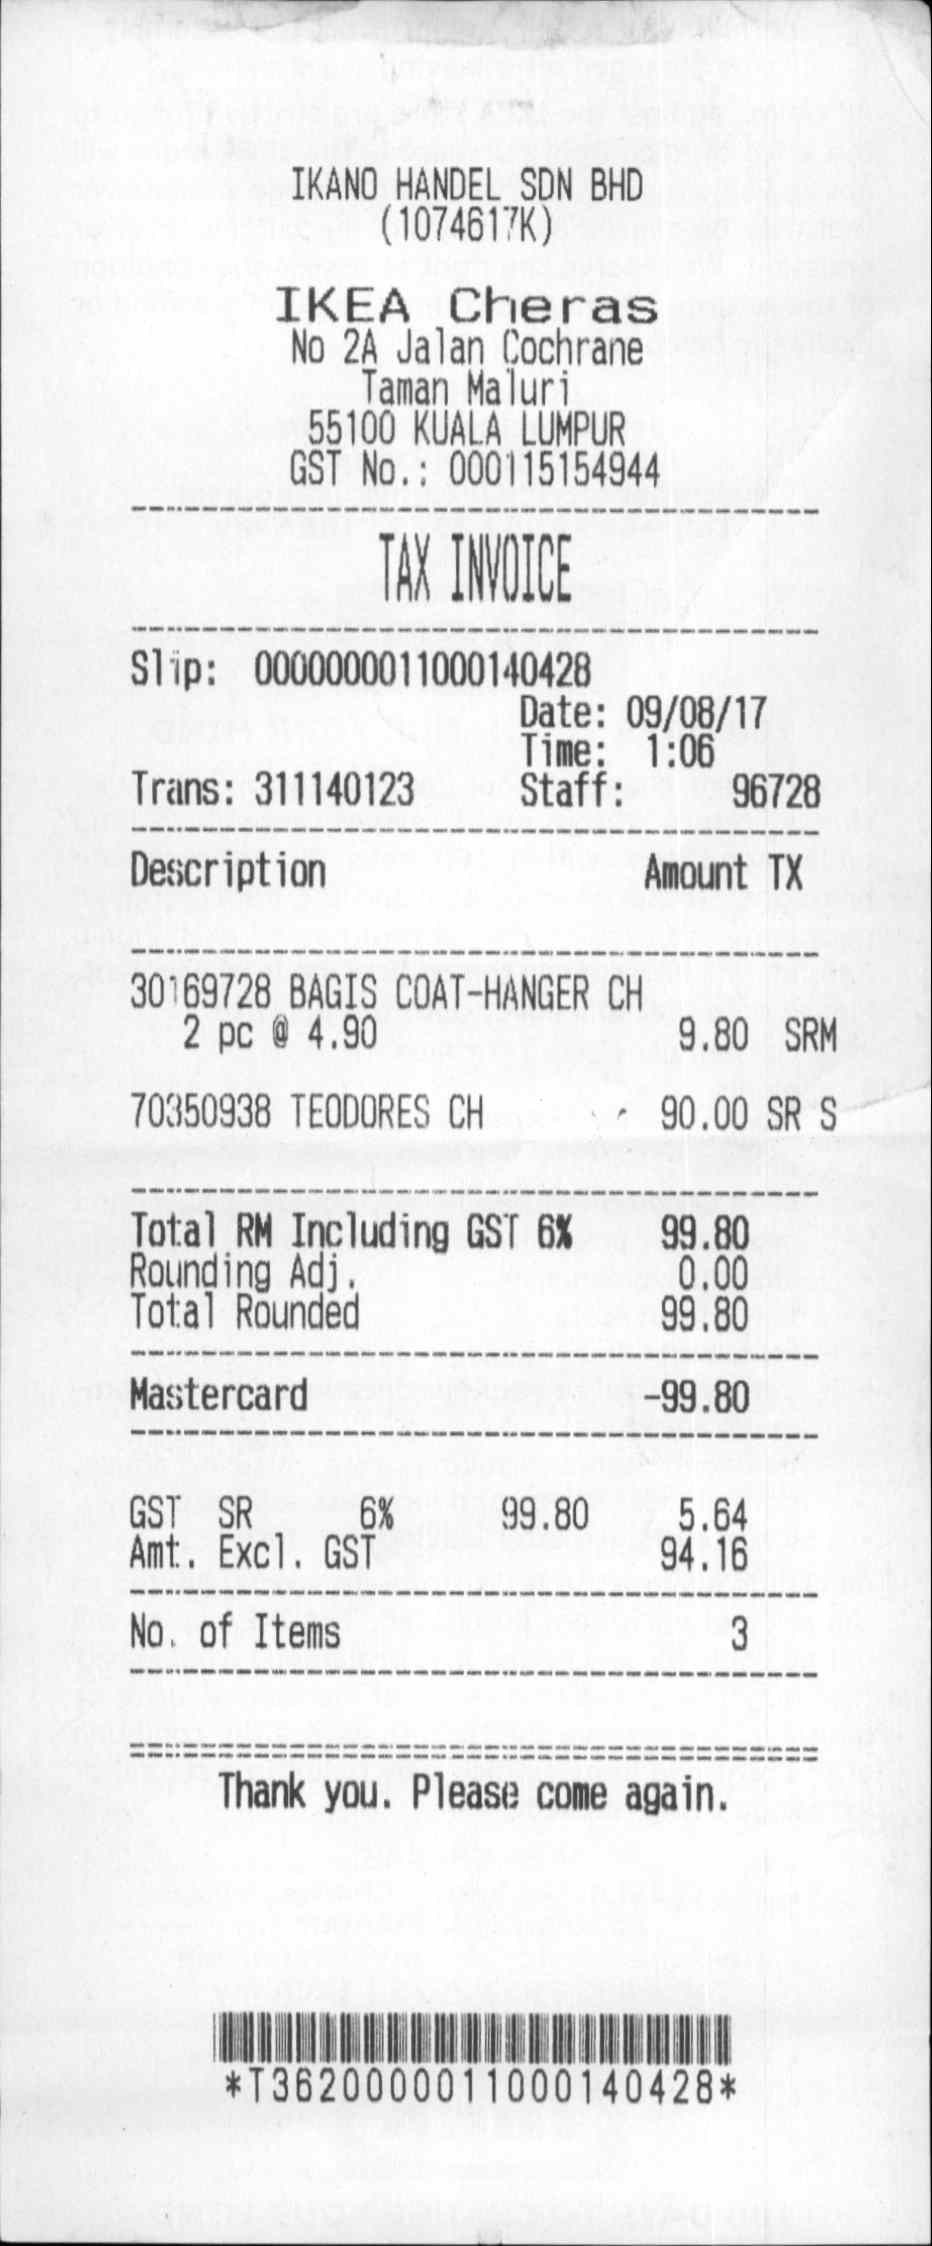
IKANO HANDEL SDN BHD
(1074617K)
IKEA CHERAS
NO 2A JALAN COCHRANE
TAMAN MALURI
55100 KUALA LUMPUR
GST NO.: 000115154944
TAX INVOICE
SLIP: 0000000011000140428
DATE: 09/08/17
TIME: 1:06
TRANS: 311140123
STAFF:
96728
DESCRIPTION
AMOUNT TX
30169728 BAGIS COAT-HANGER CH
2 PC @ 4.90
9.80 SRM
70350938 TEODORES CH
90.00 SR S
TOTAL RM INCLUDING GST 6%
99.80
ROUNDING ADJ.
0.00
TOTAL ROUNDED
99.80
MASTERCARD
-99.80
GST
SR
6%
99.80
5.64
AMT. EXCL. GST
94.16
NO. OF ITEMS
3
THANK YOU. PLEASE COME AGAIN.
*T3620000011000140428*